Question: What might the diagnosis be?
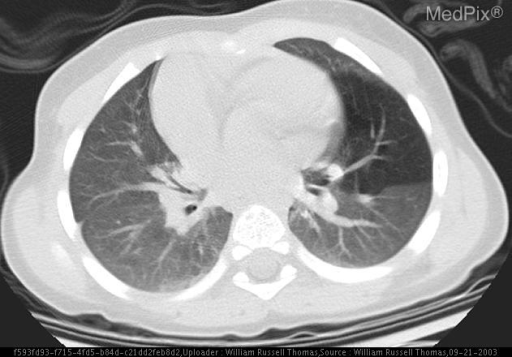
Answer: The possible diagnosis includes Pneumothorax
Atelectasis with compensatory hyperinflation
Pneumatocele
Cyst
Diaphragmatic hernia
Cystic adenomatoid malformation
Foreign body.